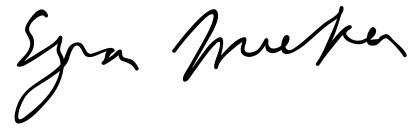
Signature of: ezra meeker